Patient: Female, age 44
A 44-year-old woman, lifelong resident of the northern suburbs of NYC, with a past medical history of polycystic ovarian syndrome was referred to our institution after a 9mm right lower lobe (RLL) pulmonary nodule (PN) was detected incidentally on computed tomography (CT) of the abdomen performed for nephrolithiasis. Review of systems was negative for constitutional and respiratory symptoms. She was a never-smoker and denied relevant occupational exposures. Vital signs, physical examination, and routine laboratory evaluation were unremarkable. Testing for the human immunodeficiency virus (HIV) and an interferon-gamma release assay for Mycobacterium tuberculosis (IGRA-MTB) were both negative. Chest CT performed five months after the abdominal study revealed an increase in size of the solid RLL PN to 11mm (Fig. 1) along with mediastinal and right hilar lymph nodes all measuring less than 1cm in short axis. Neither the PN nor the intrathoracic lymph nodes demonstrated avidity for 18fluorodeoxyglucose (18FDG) on 18FDG-positron emission tomography (18FDG-PET). Cytology from endobronchial ultrasound-guided transbronchial needle aspiration (EBUS-TBNA) of the right hilar lymph node revealed a mixed cellular population consisting of lymphocytes and neutrophils against a background of extensive necrosis. No organisms were seen on lymph node cytology; bronchoscopic cultures returned negative for bacterial, mycobacterial, and fungal organisms. With the leading pre-operative diagnosis of neoplasia, the patient underwent wedge resection of the PN via video-assisted thoracoscopic surgery. Tissue examination revealed necrotizing granulomatous inflammation associated with small yeast-like forms exhibiting narrow-based budding, morphologically consistent with H. capsulatum (Fig. 2). Fungal cultures of the resection specimen yielded no growth. Antibodies against H. capsulatum and Coccidioides were not detected in the serum by either complement fixation or immunodiffusion. She was prescribed a six-week course of oral itraconazole. Upon further questioning, she reported having vacationed in Puerto Rico, an endemic region for histoplasmosis, within a year of her diagnosis. On that trip, she engaged in cave exploration.
Keywords: blastomycosis, coccidioidomycosis, endemic mycoses, histoplasmosis, new york state
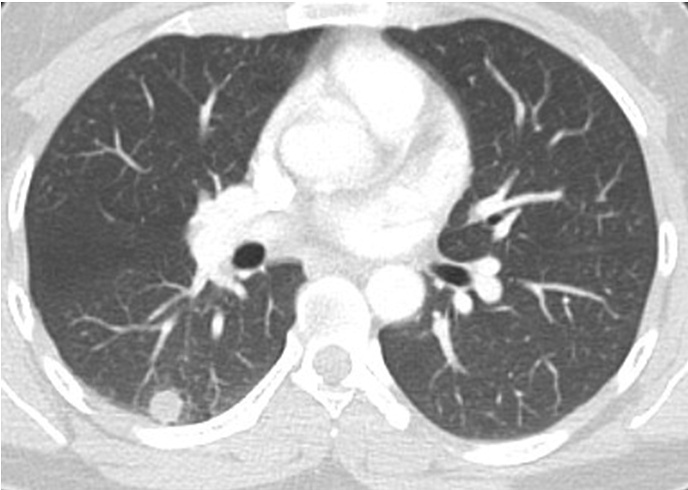
Image caption: Axial image from a CT scan of the chest set to lung window showing a solid 11mm nodule in the right lower lobe behind the diaphragm.